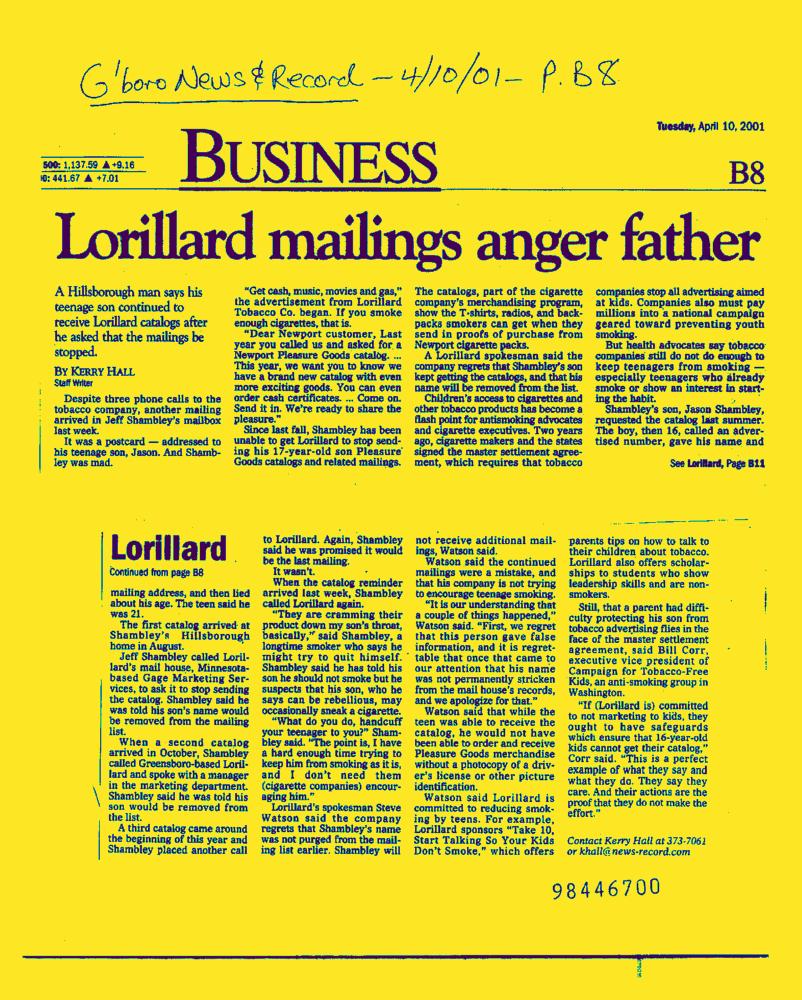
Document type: News-Article